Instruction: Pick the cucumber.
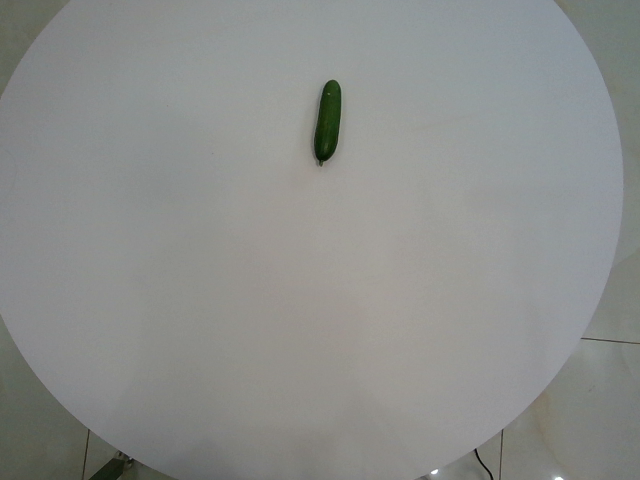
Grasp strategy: vertical